Question: What are the imaging findings?
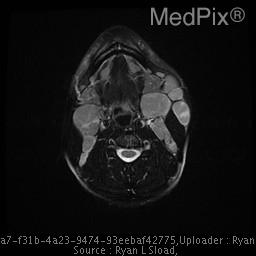
Answer: The imaging shows Significant bilateral neck adenopathy. Confluent left parotid and periparotid nodal mass with largest single node measuring 2.7cm x 1.9cm.  Numerous other left level II and III nodes with largest measuring 3.6cm x 2.1cm.  Mediastinal and bihilar adenopathy. Axial view demonstrating per-mandibular burden of enlarged lymph nodes..